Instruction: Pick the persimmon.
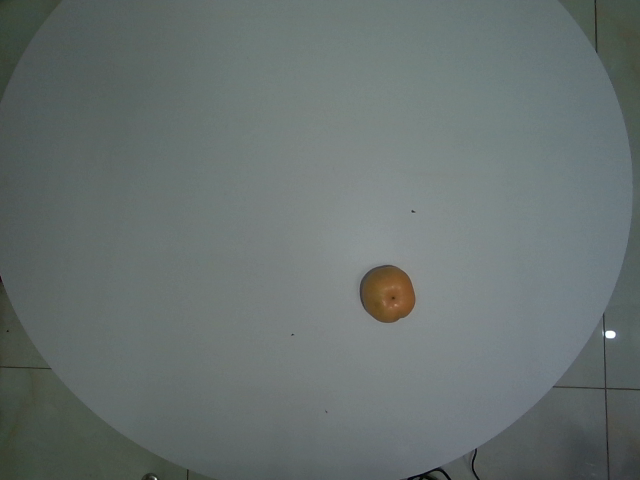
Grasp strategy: vertical